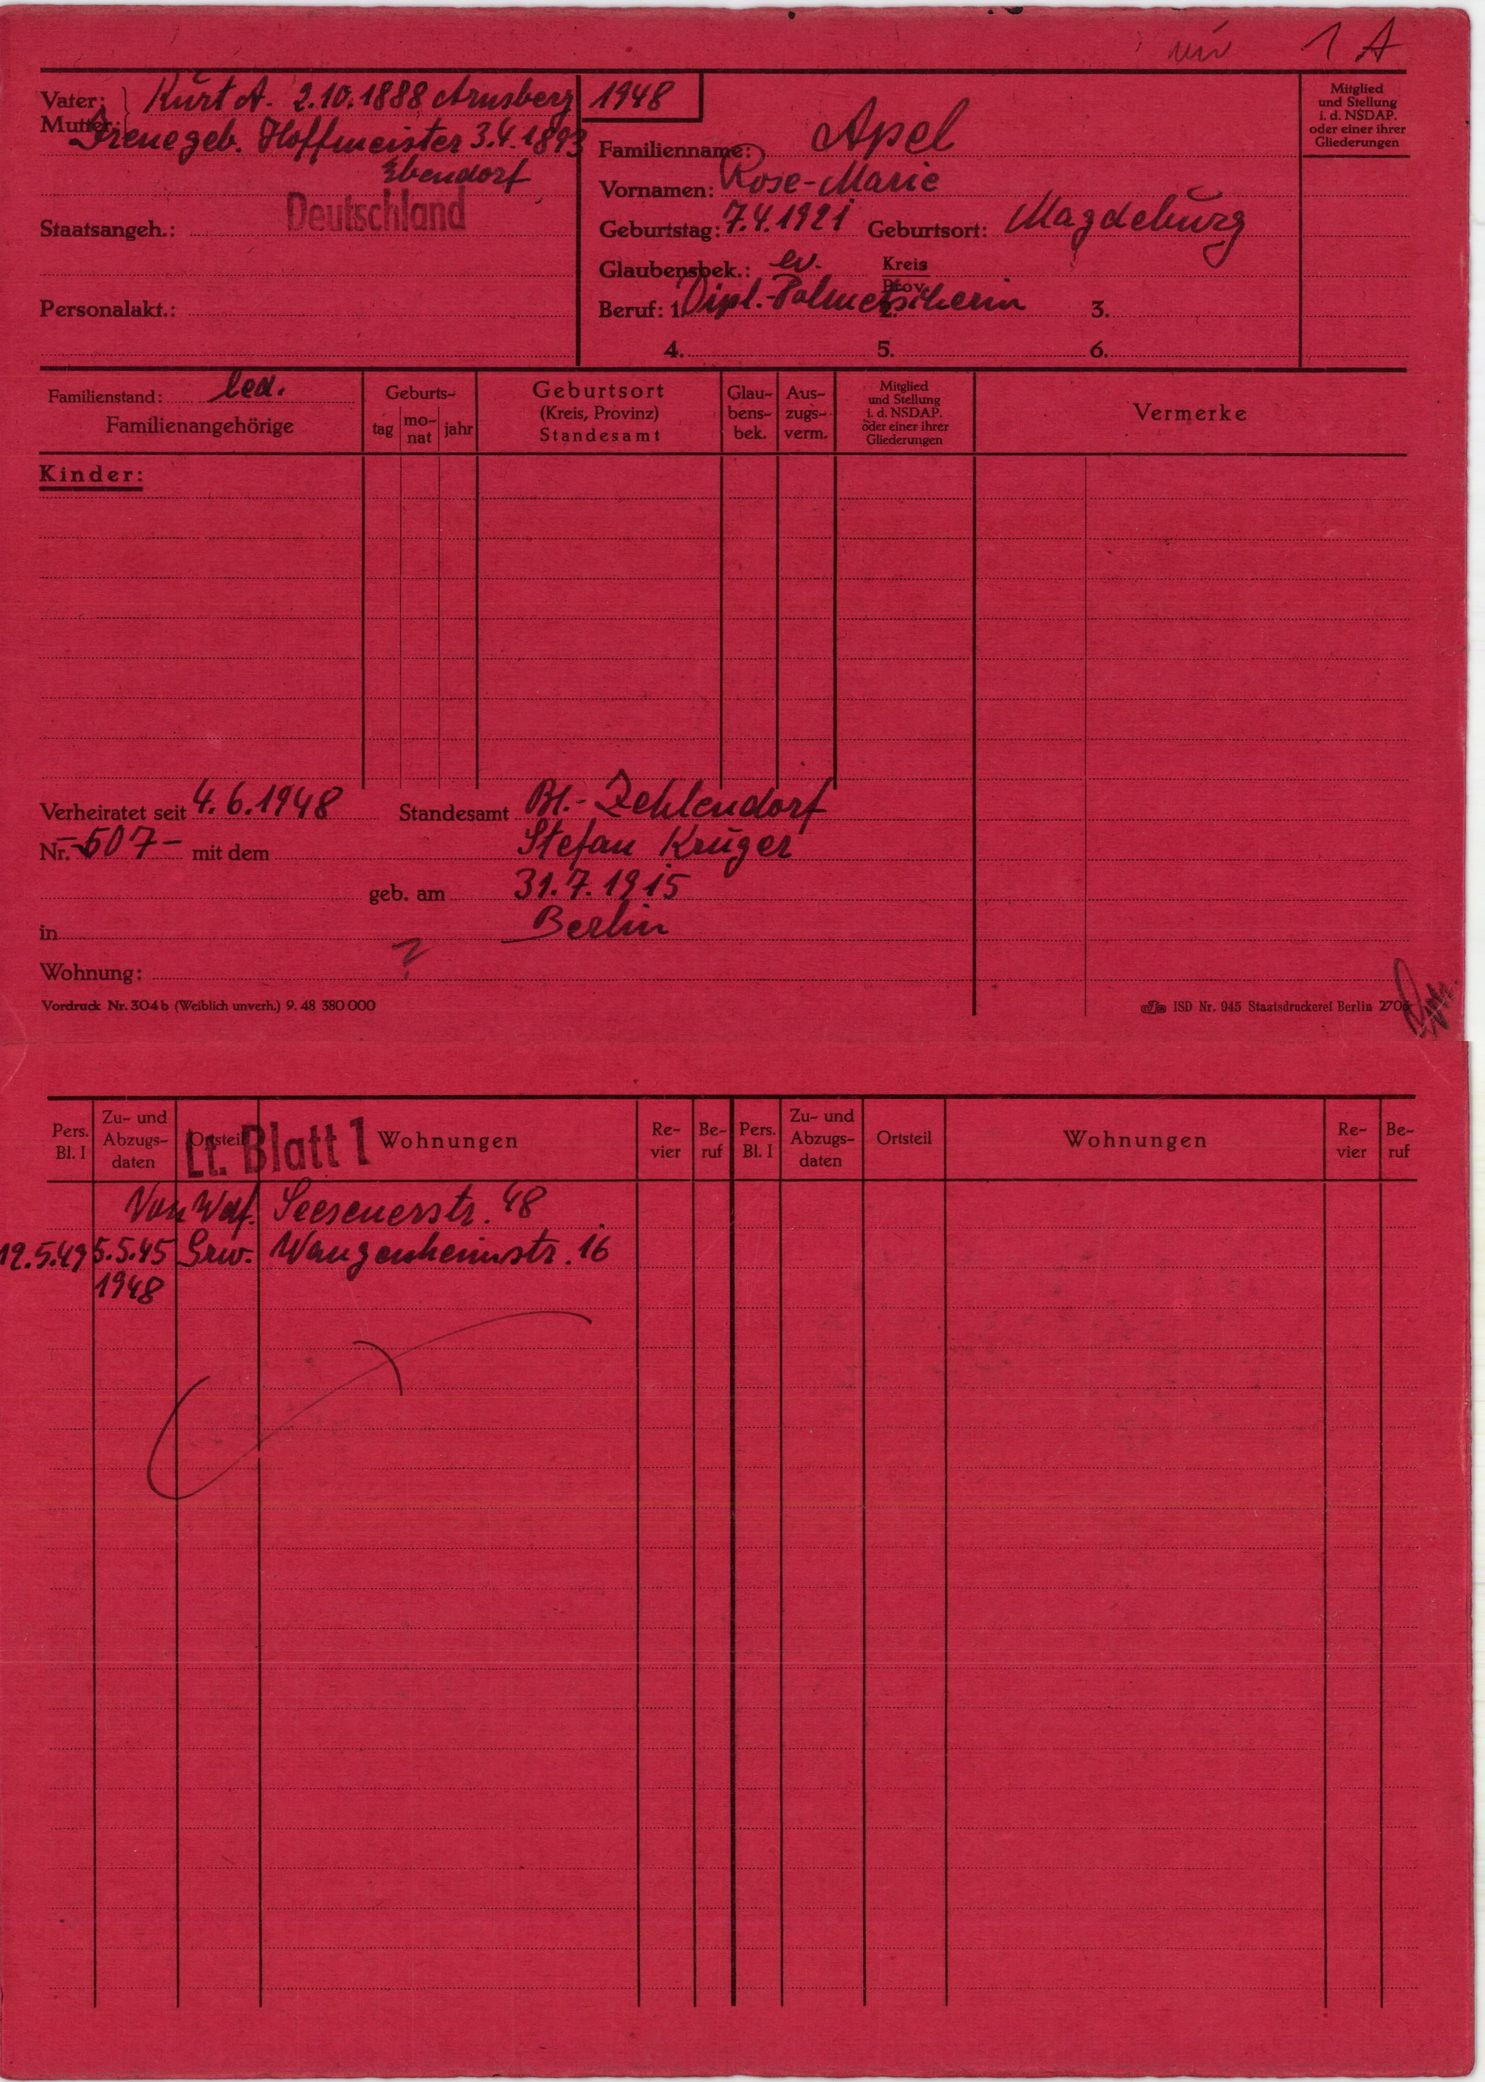
Apel